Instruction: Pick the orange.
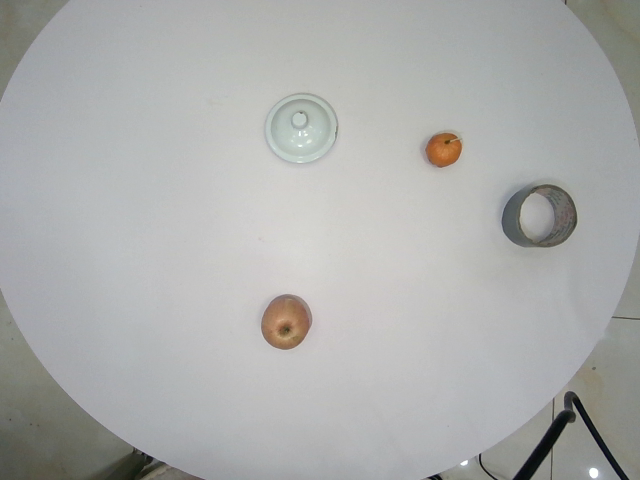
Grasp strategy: vertical